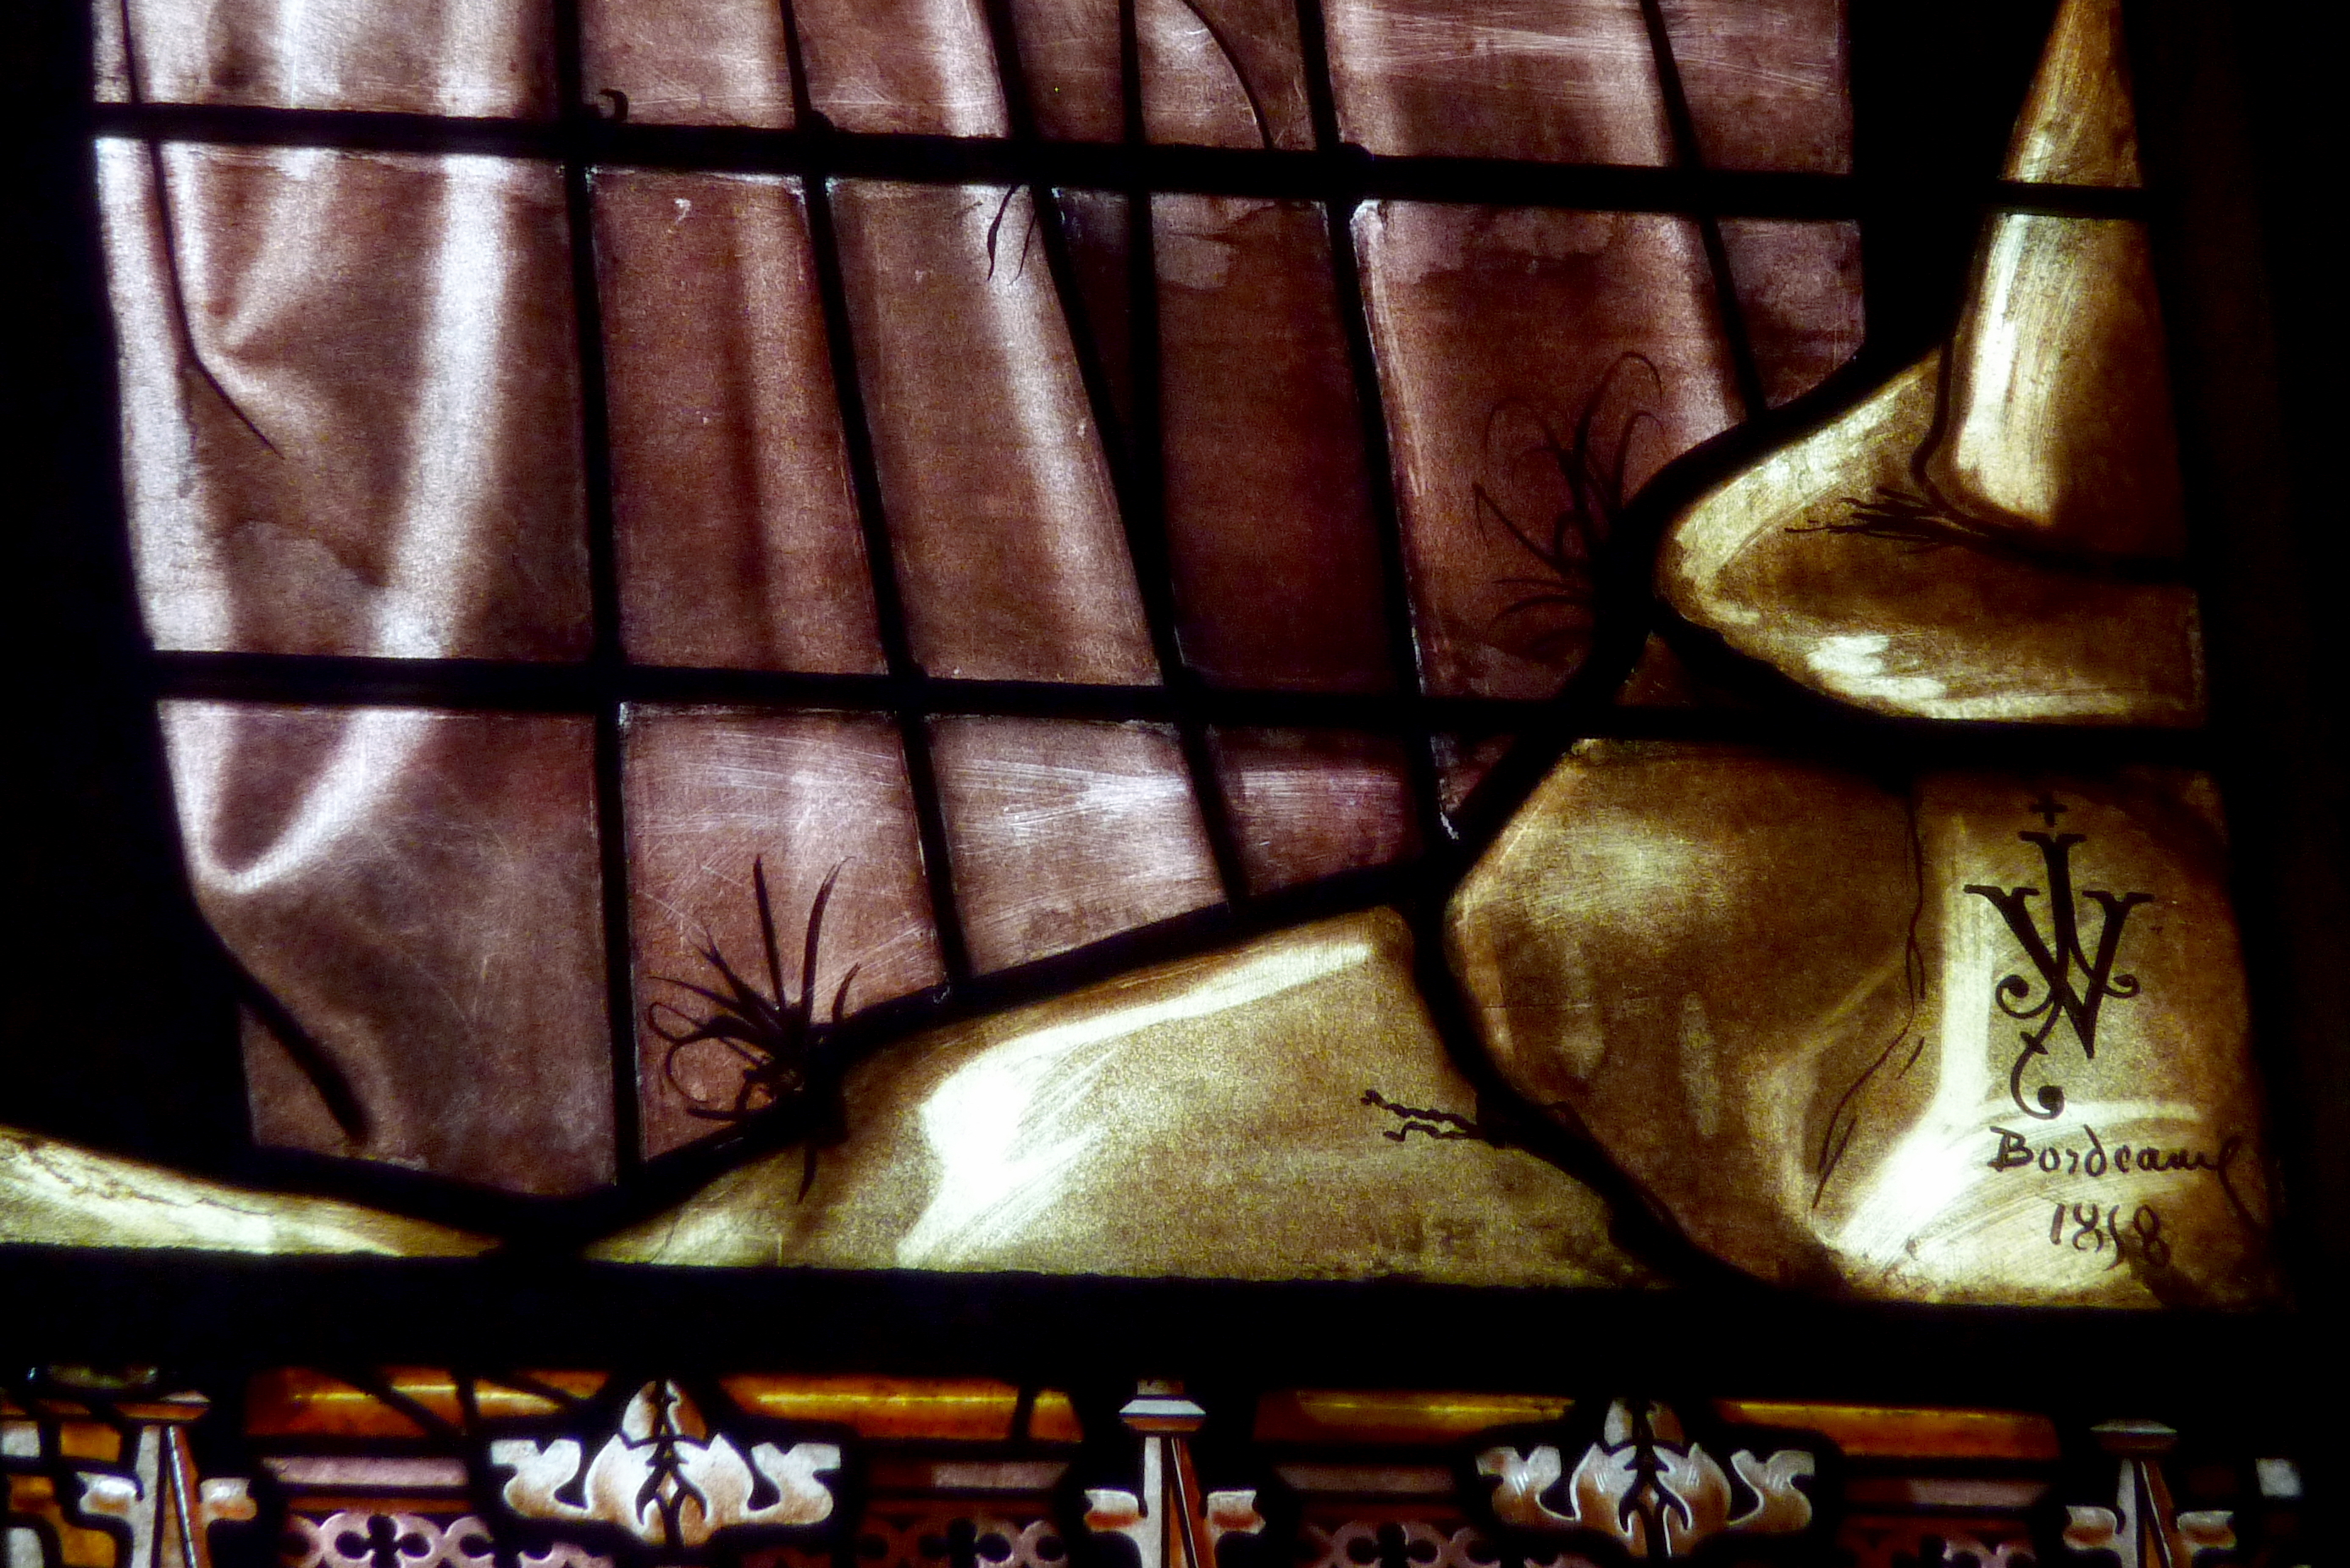
Signature of: joseph villiet